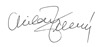
Signature of: milan zelený